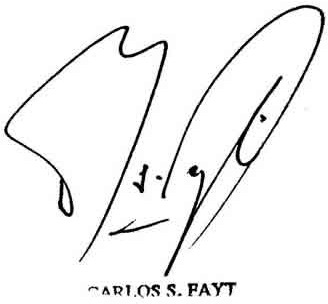
Signature of: carlos fayt